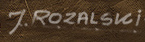
Signature of: jakub różalski